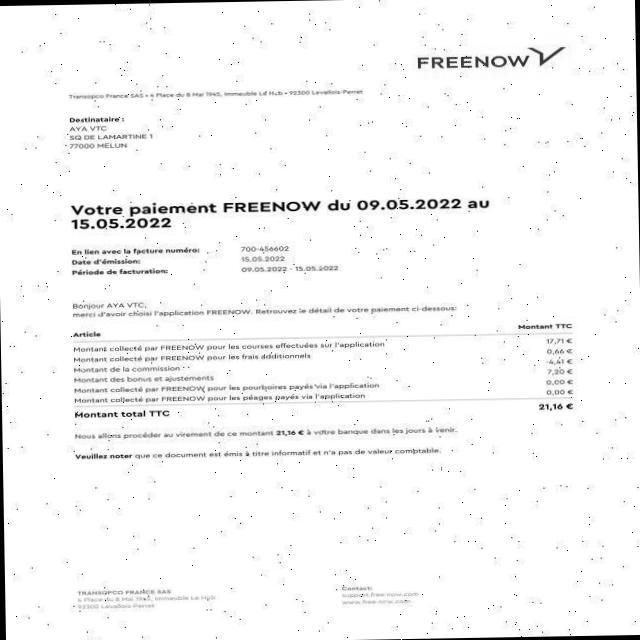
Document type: Invoice